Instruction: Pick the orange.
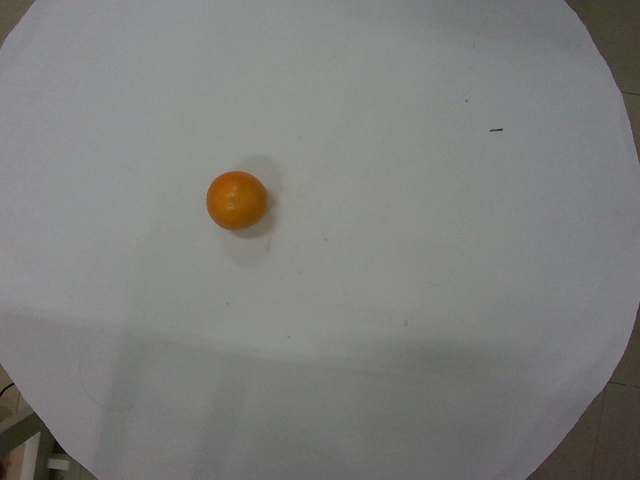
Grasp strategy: vertical